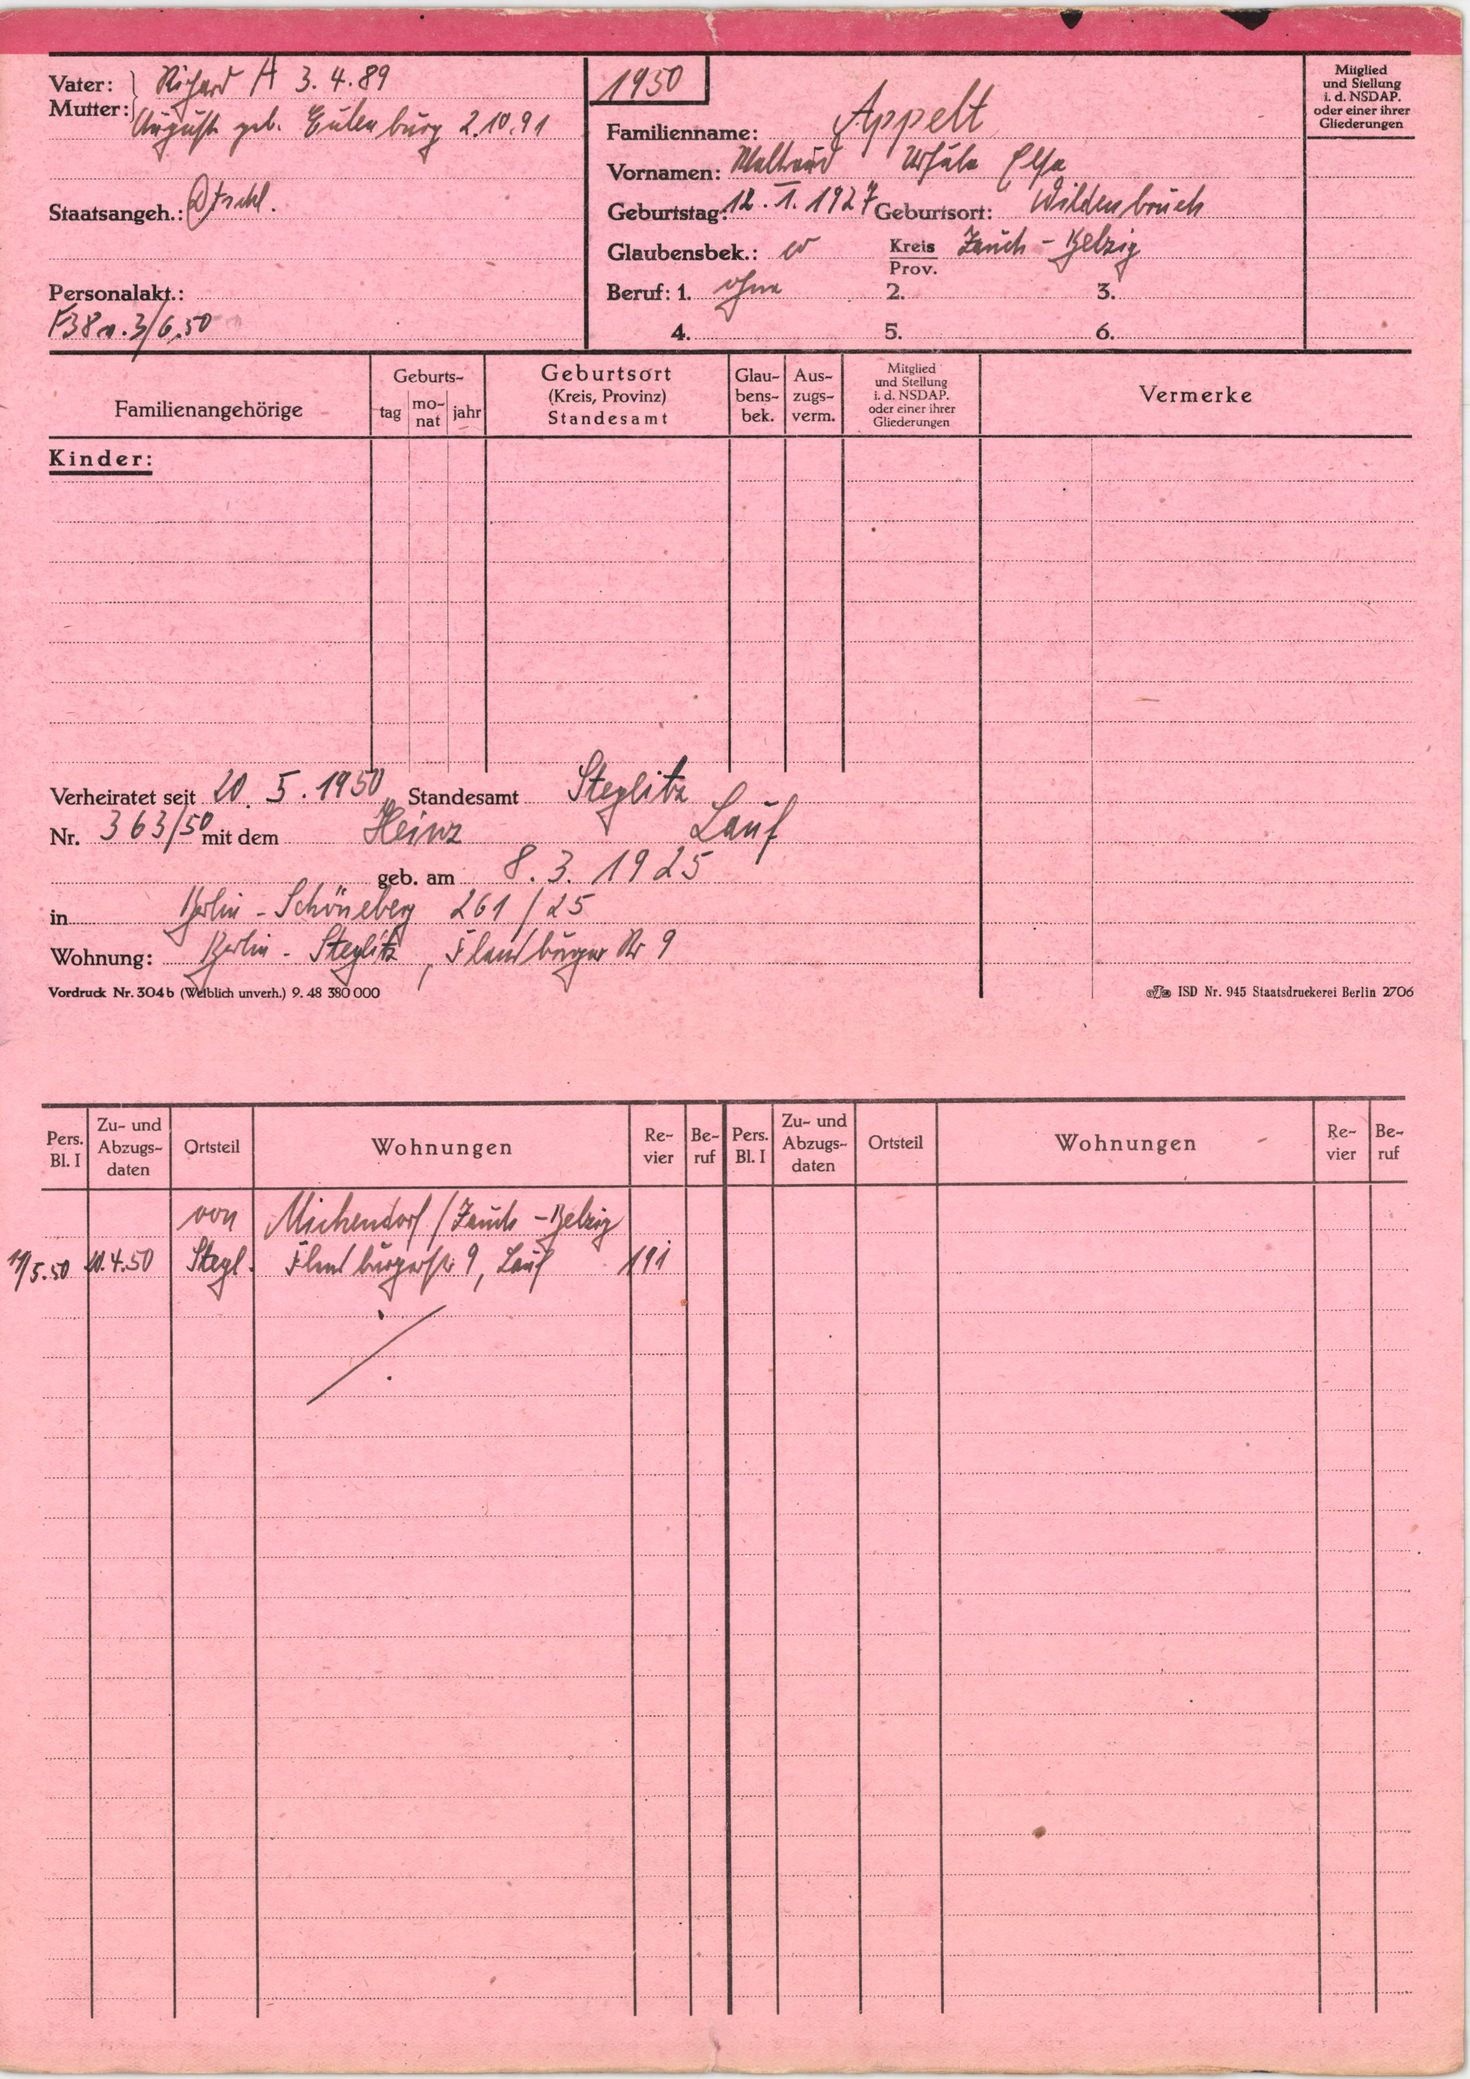
Appelt